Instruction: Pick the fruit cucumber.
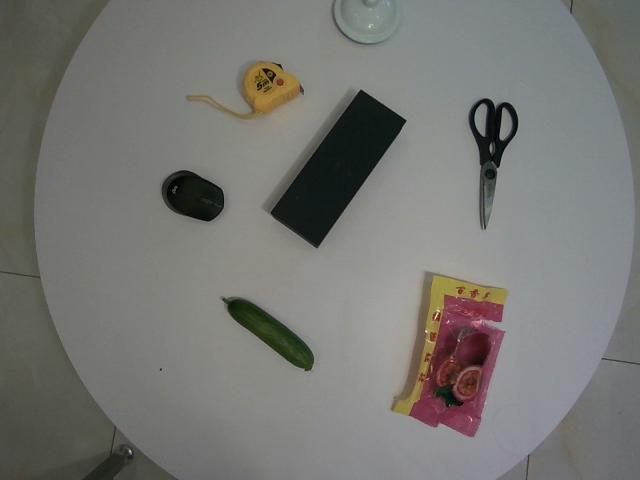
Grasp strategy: vertical